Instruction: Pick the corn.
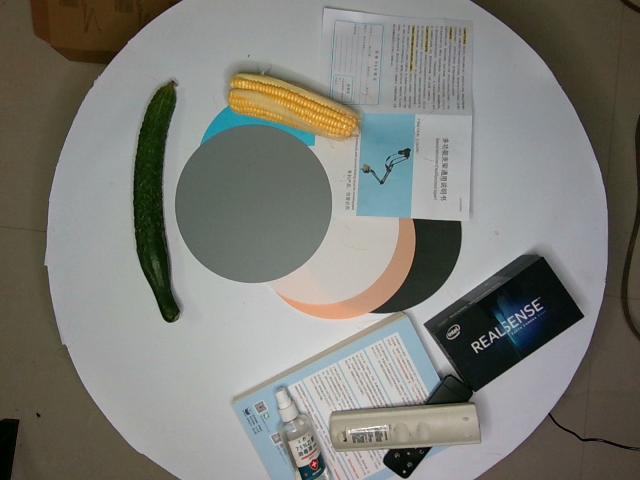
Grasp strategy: vertical